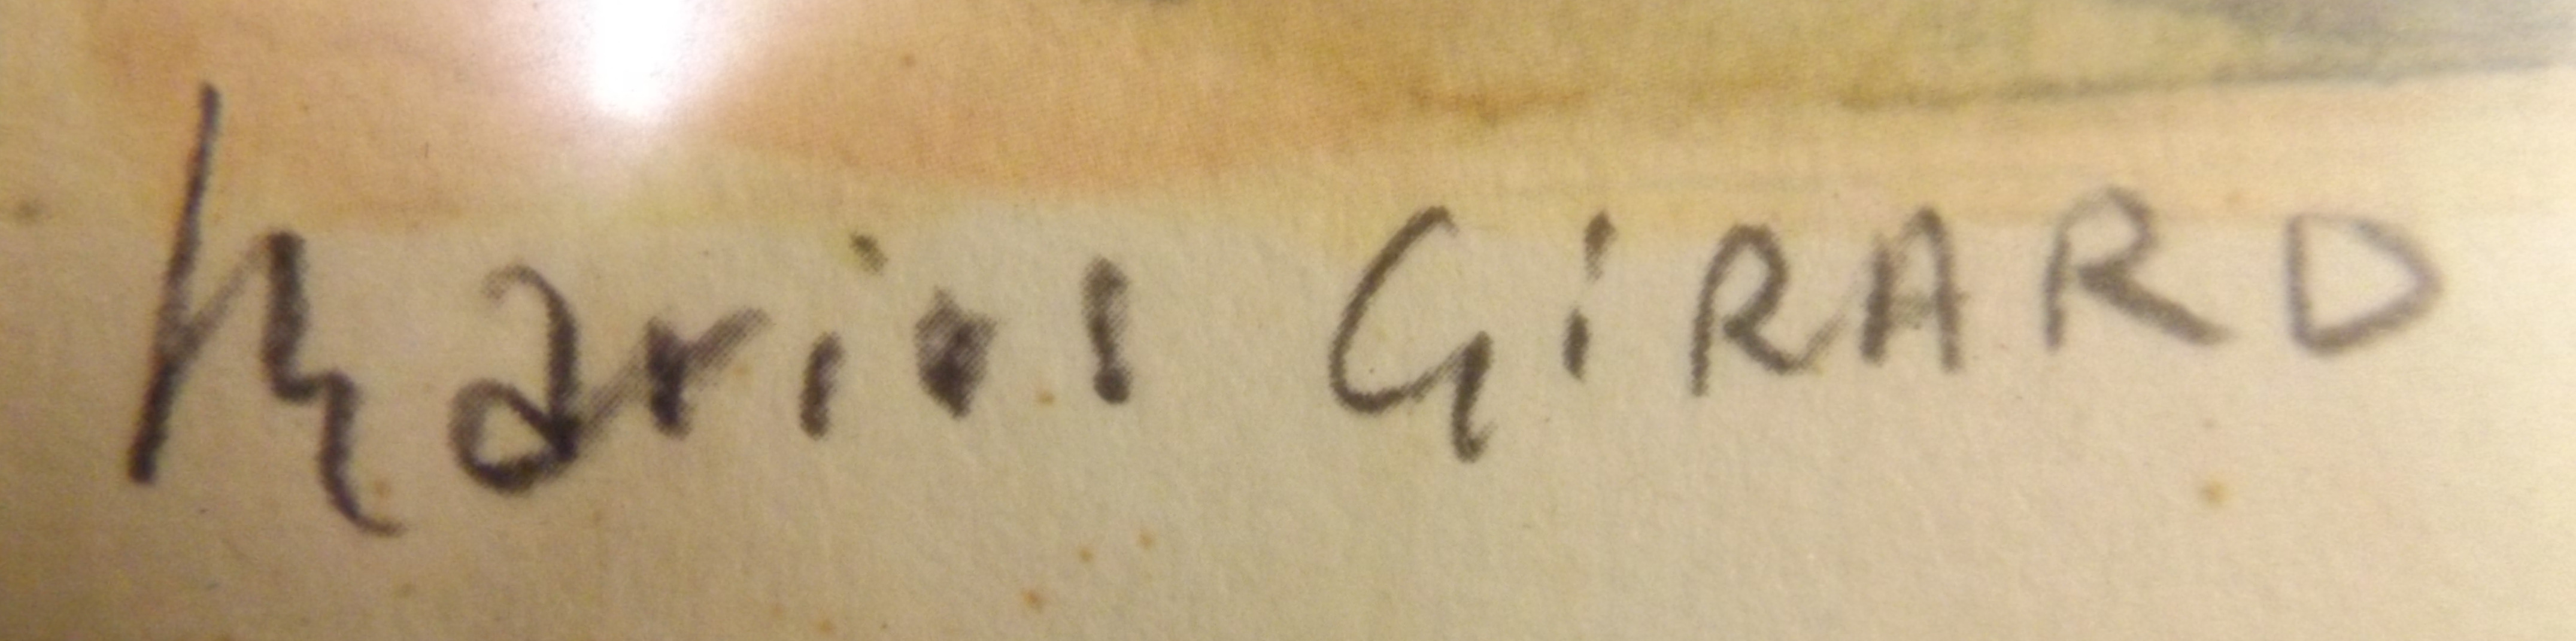
Signature of: marius girard